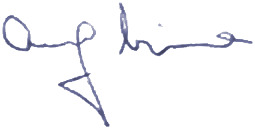
Signature of: andrej kiska